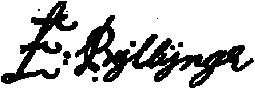
Signature of: edward byllynge